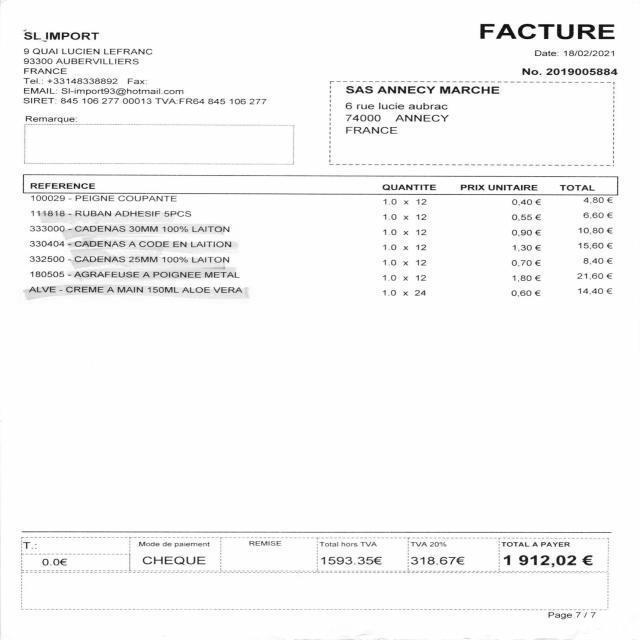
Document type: Invoice